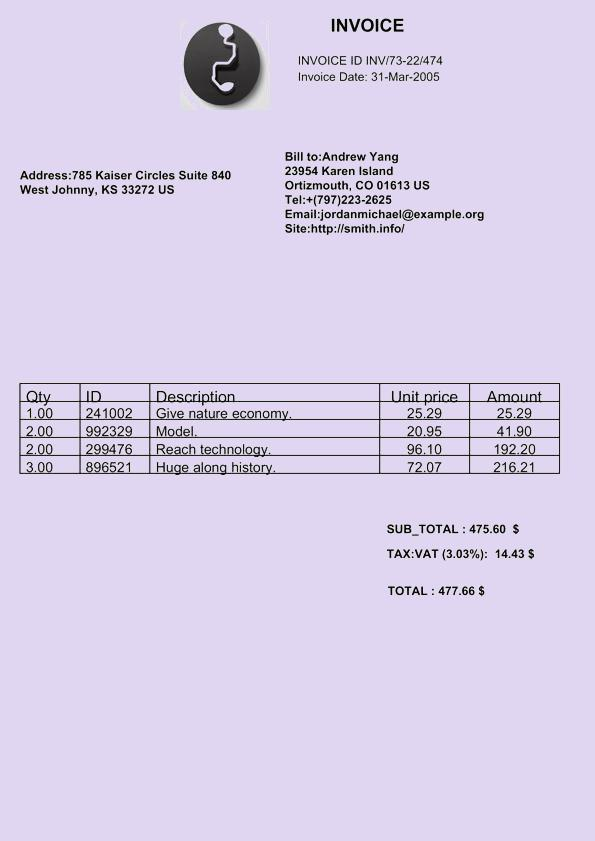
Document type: Invoice